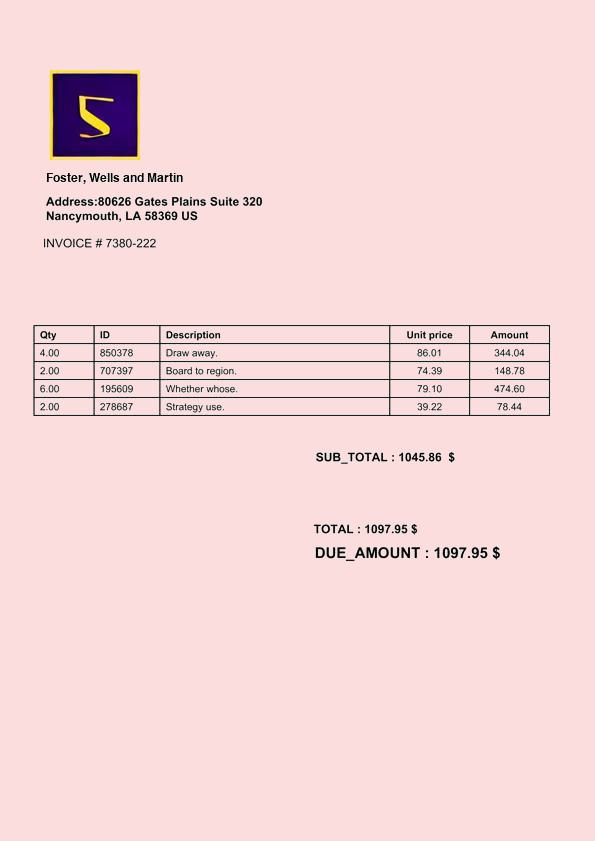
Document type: Invoice